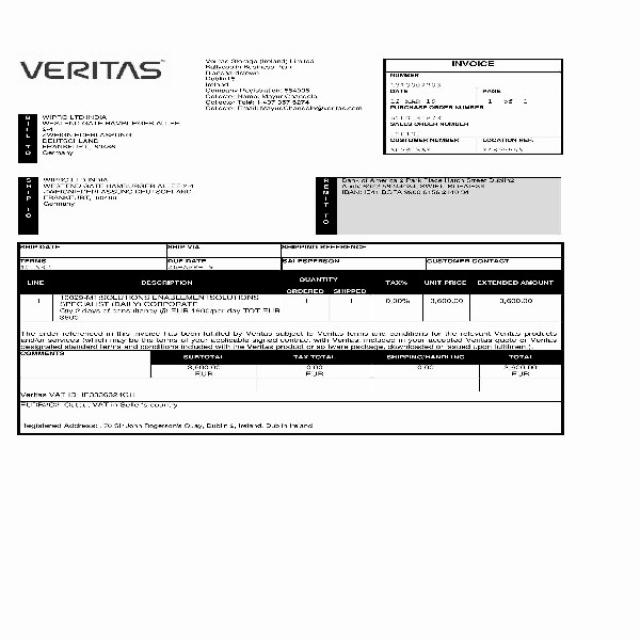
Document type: Invoice